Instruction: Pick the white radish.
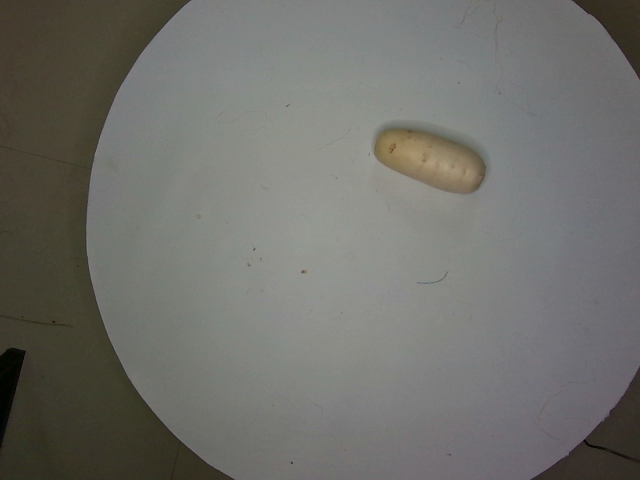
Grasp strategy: vertical